Question: What is the assessed value of the property as noted in the document?
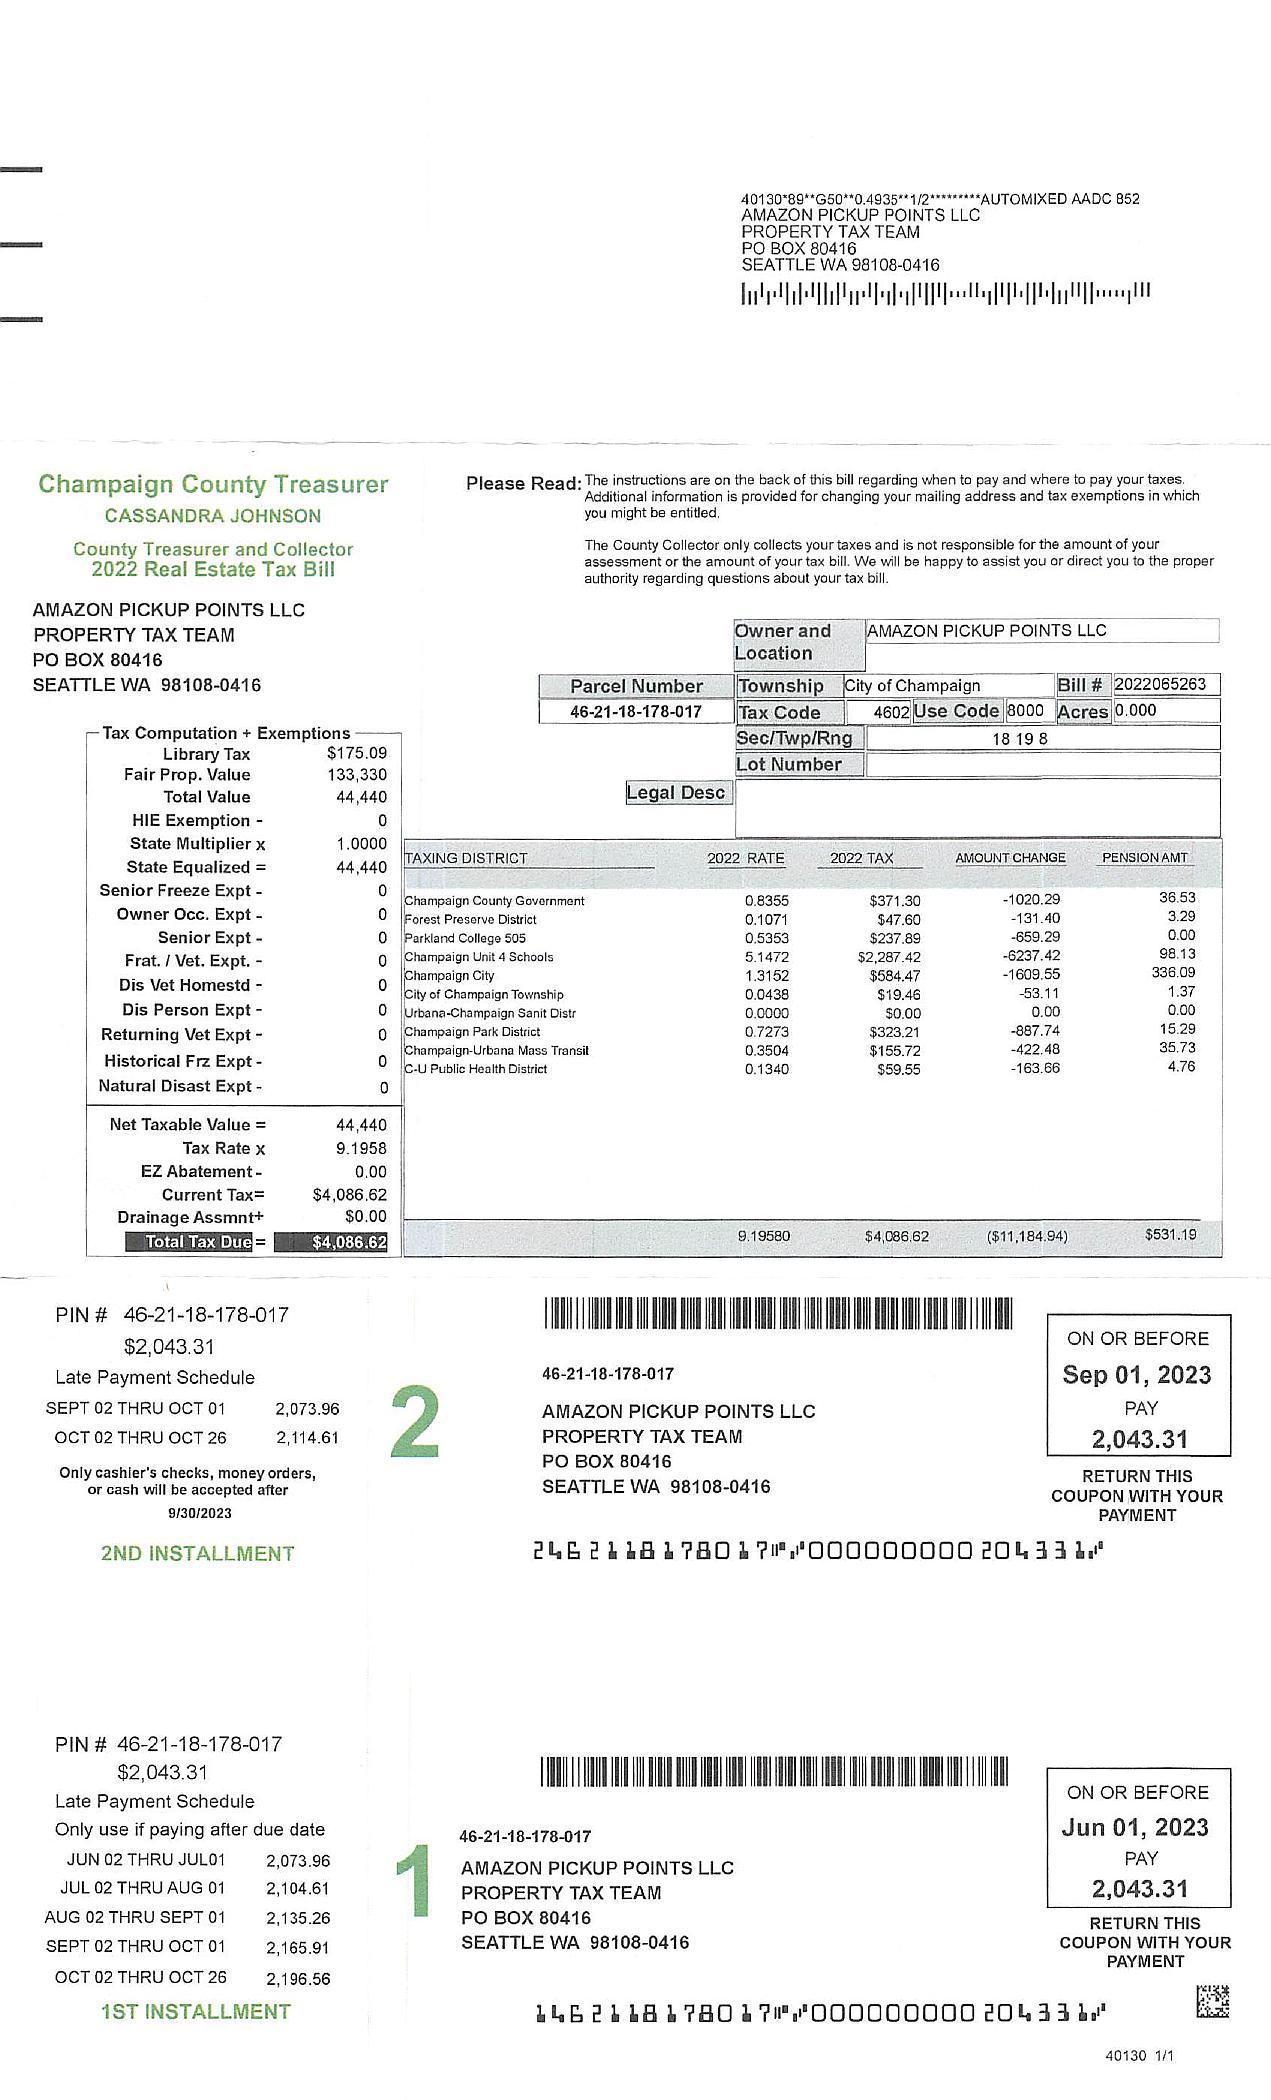
Answer: "44,440"